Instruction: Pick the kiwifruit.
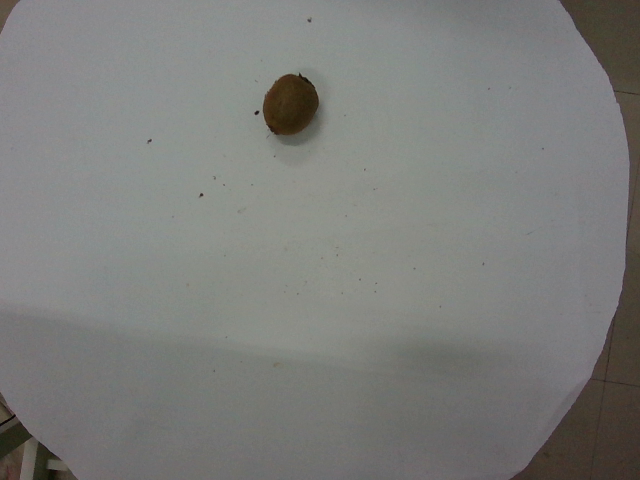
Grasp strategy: vertical